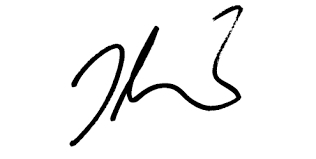
Signature of: lamar sternad